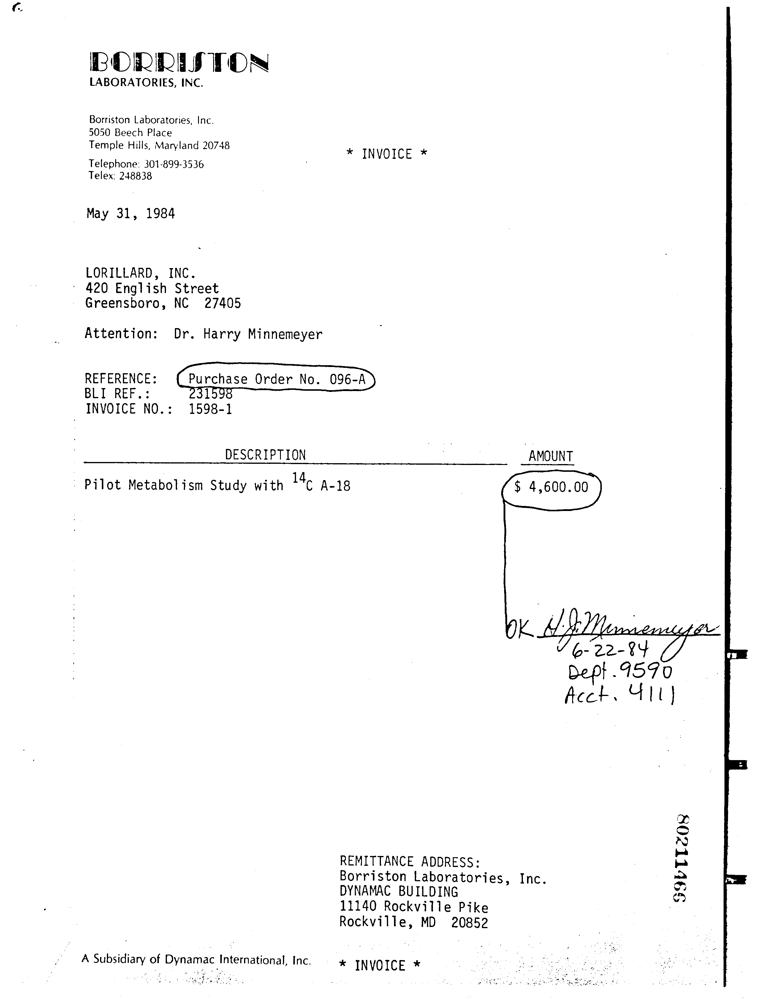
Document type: Invoice